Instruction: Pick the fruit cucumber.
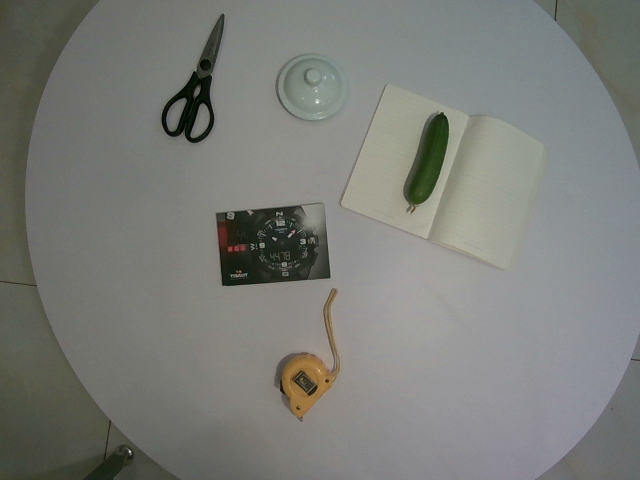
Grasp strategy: vertical